Question: What appears to be the issue?
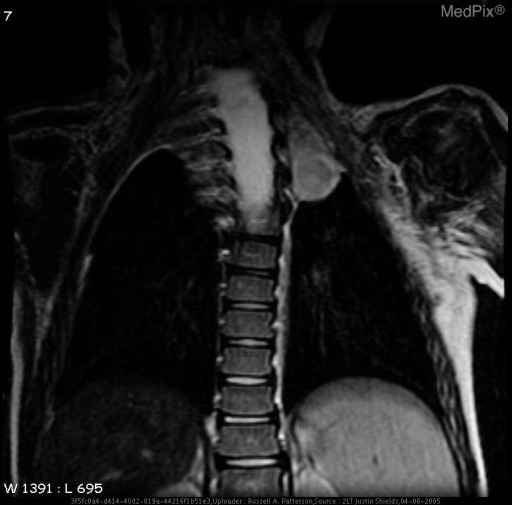
Answer: The findings suggest •  NF Spots in R posterior internal capsule.
•  L optic glioma.
•  Scoliosis with Severe Kyphosis of Cervical Spine.
•  Posterior Cervical fusion mass.
•  Dural ectasia.  Widened spinal canal.  Posterior vertebral body scalloping.
•  Syrinx.
•  Plexiform neurofibroma of L apex.. Severe Kyphosis of Cervical Spine.  Postior Cervical fusion mass.  Dural ectasia.  Widened spinal canal.  Posterior vertebral body scalloping.   Syrinx.  Plexiform fibroma of L apex.  Scoliosis.. The patient might have a history of 10 yo girl with known disease for routine followup.